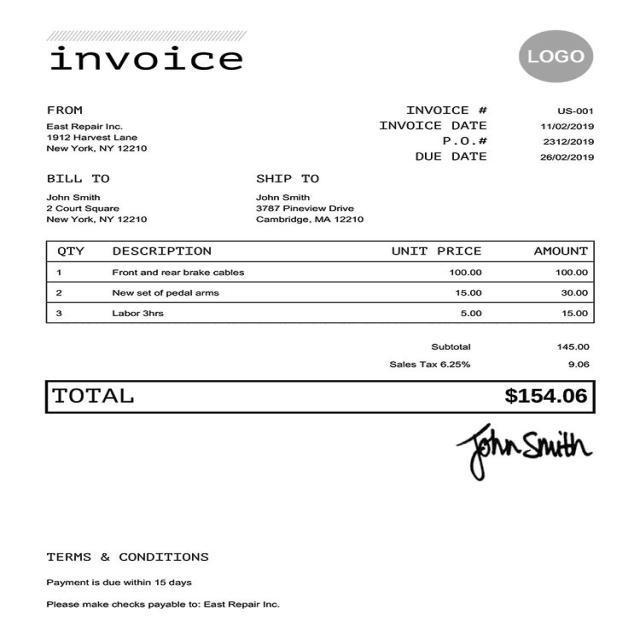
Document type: Invoice